Patient: Male, age 75
A 75-year-old male patient was admitted to Zhejiang Provincial People's Hospital on 23 November 2018 after two-week-history of post-exercise dyspnea and chest pain. Physical examination revealed decreased breath sound, increased tactile fremitus on the affected side, and dullness to percussion of the left lung. Chest computed tomography (CT) showed diffuse thickening and calcification of the pleura on both sides, pleural effusion and atelectasis on the left side (Figure 1A and B). After hospitalization, the patient received a thoracentesis on November 26, 2018. The pleural fluid was bloody exudate, and no tumor cells were found in the exfoliated cells of the pleural fluid sample. According to the imaging findings, we tracked the patient's occupational history and learned that the patient had a history of close contact with asbestos for 30 years. The diagnosis of pleural mesothelioma needs to be ruled out clinically, and it is planned to be transferred to surgery for open pleural biopsy. At the same time, laboratory examination revealed elevated plasma D-dimer (26190Ug/L), combined with the patient's chest pain, dyspnea symptoms, and a large amount of pleural effusion, the possibility of pulmonary embolism should be considered. Then, the computed tomography pulmonary angiography (CTPA) was performed for the patient, and the results showed that there was embolism in the right pulmonary artery branch (Figure 2). After the diagnosis of pulmonary embolism, we immediately used anticoagulant drugs for the patient. Because anticoagulants are easy to cause massive hemorrhage, no open pleural biopsy was performed. After anticoagulation therapy, the patient's symptoms of pleural effusion and dyspnea were improved and the patient discharged on December 18, 2018.
However, after being discharged from the hospital, the patient was still admitted to the hospital several times due to chest pain and dyspnea, and the reexamined chest CT still showed a large amount of pleural effusion on the left side (Figure 3A and B). When he was hospitalized again on July 8, 2019, there was no obvious abnormality in plasma D-dimer and CTPA, which ruled out the possibility of recurrent pulmonary embolism. We also considered the possibility of pneumonia and tuberculous pleurisy, but repeated pleural effusion and sputum culture did not show any positive results and there was no evidence for tuberculosis. Because of the long-term bloody pleural effusion, the possibility of lung cancer is also considered. The patient's pleural fluid was sent for pathological examination for many times, but no tumor cells were found. PET-CT examination showed diffuse thickening of the bilateral pleura with calcification, mainly on the left side. FDG metabolism was increased, and malignant tumors were considered (Figure 4). We consider that this patient may have malignant mesothelioma. Later, the patient underwent an ultrasound-guided pleural biopsy, and the pathological examination revealed fibroblast-like spindle cells arranged in bundles or chaotic shapes (Figure 5A and B). The results of immunohistochemistry were: CK(Pan)(+), WT1(+), GATA3(+), P63(-), TTF-1(-), EMA(-), CD117(-), DOG1(-), Calretinin(-), CK5/6(-), CD34(-), ERG(-), SMA(-), Desmin(-), S100(-), MiTF(-), HMB45(Melanoma)(-), MyoD1(-), Caldesmon(-), D2-40(-), CEA(-), Vimentin(-) (Figure 6). Combined with the above examination results, the final diagnosis was sarcomatoid pleural mesothelioma. However, two days later, the patient suddenly developed a coma, facial cyanosis, and sudden cardiac arrest. And the blood pressure, oxygen saturation cannot be measured at that time. We consider that the cause of cardiac arrest may be an acute myocardial infarction or acute pulmonary embolism. After tracheal intubation, electric defibrillation and chest compression, the patient discharged voluntarily. The patient died after being discharged from the hospital 2 days later.
Keywords: asbestos, malignant pleural mesothelioma, pleural effusion
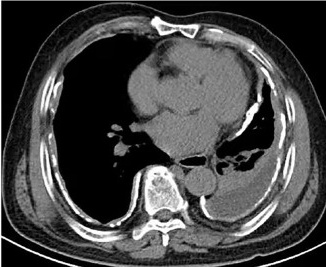
Image caption: PET-CT suggests thickening and calcification of the pleura on both sides, increased FDG metabolism, more pronounced on the left.